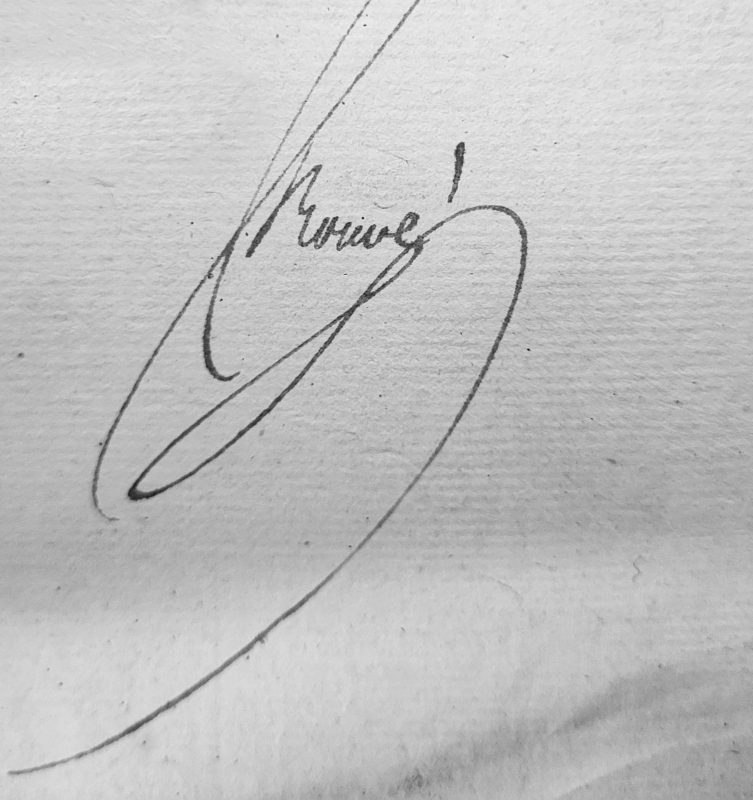
Signature of: claude joseph trouvé